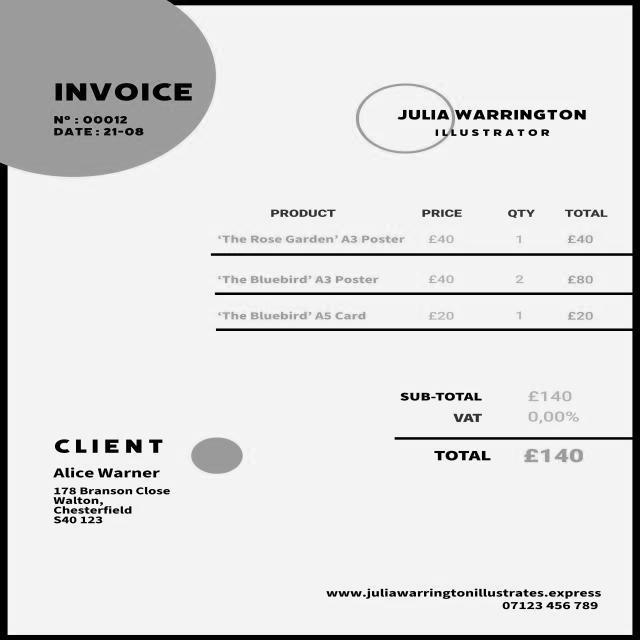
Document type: Invoice